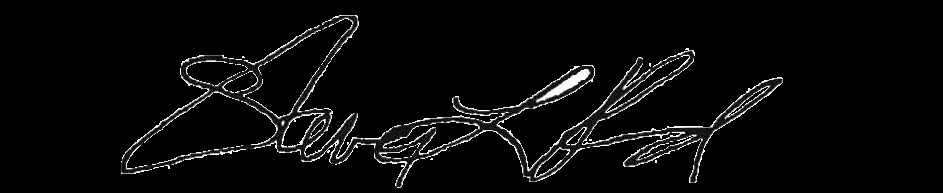
Signature of: steven reed